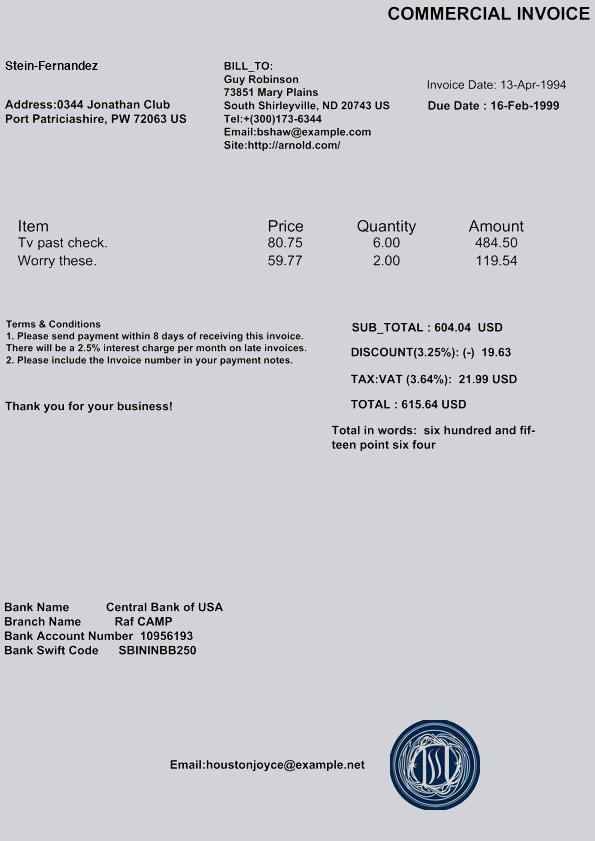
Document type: Invoice